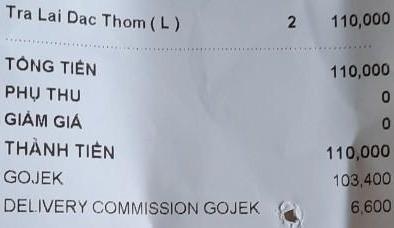
<table>
<tr>
<td>Tra Lai Dac Thom(L)</td>
<td>1</td>
<td>110,000</td>
</tr>
</table>

TỔNG TIỀN 110,000
PHỤ THU 0
GIẢM GIÁ 0
THÀNH TIỀN 110,000
GOJEK 103,400
DELIVERY COMMISSION GEJOK 6,600